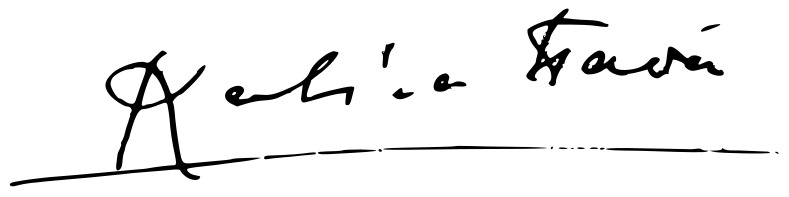
Signature of: katina papa